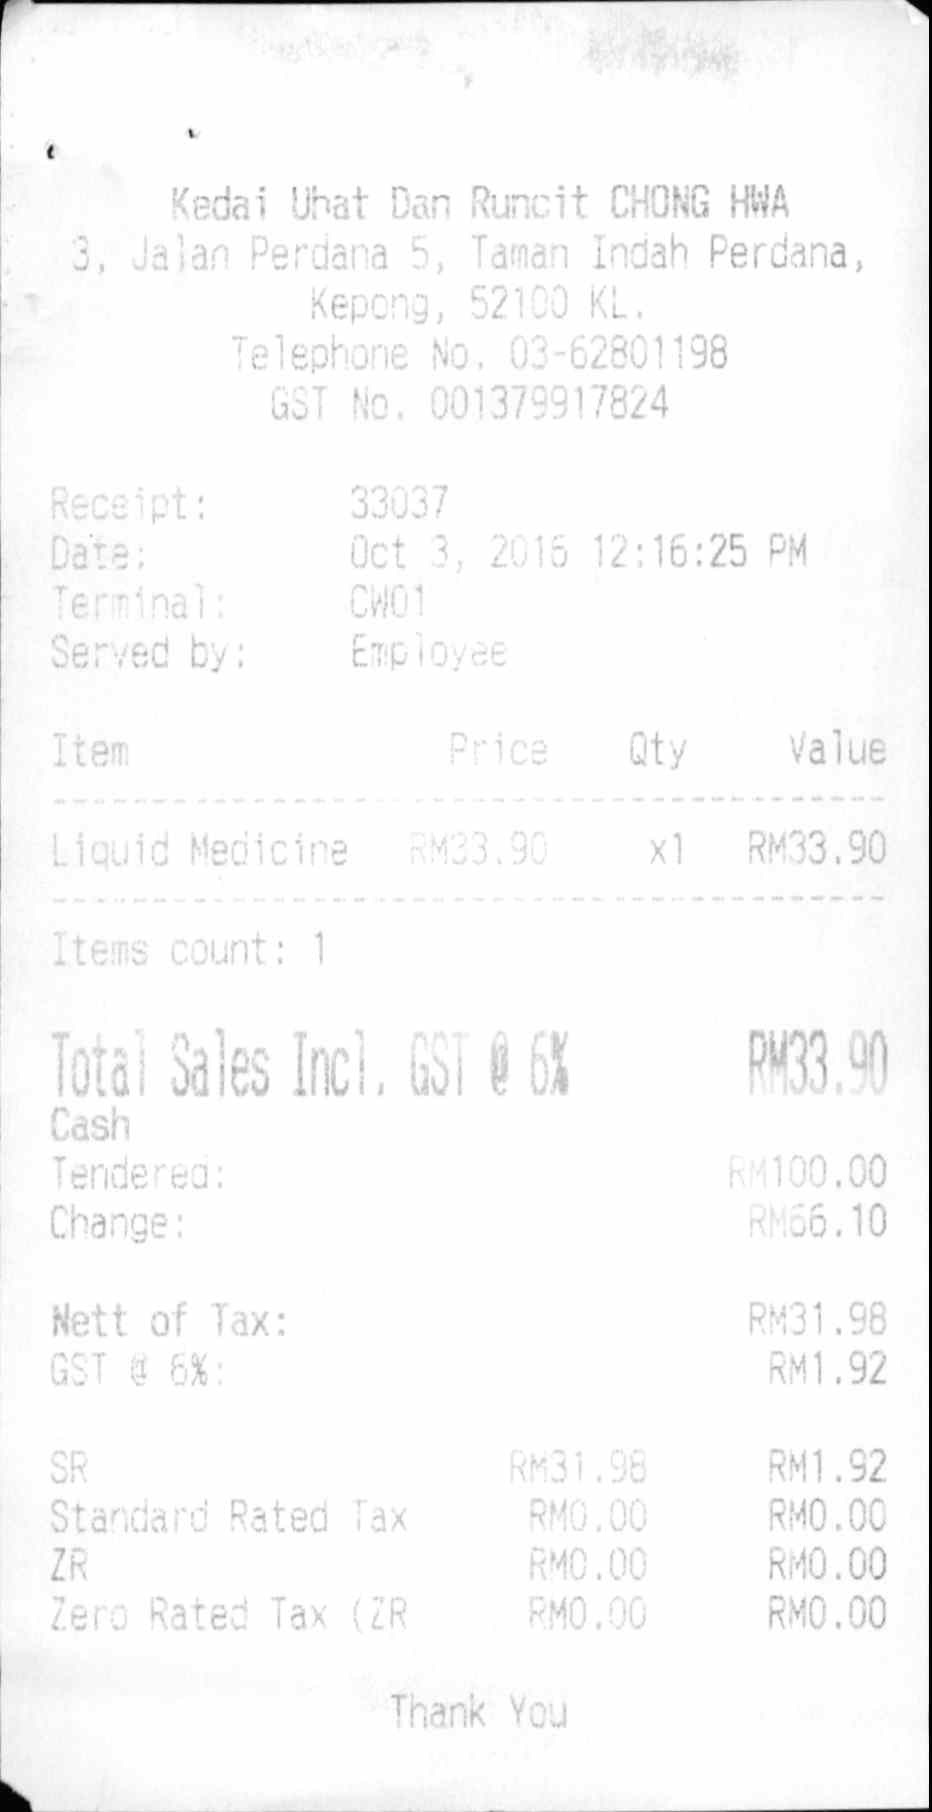
KEDAI UHAT DAN RUNCIT CHONG HWA
3, JALAN PERDANA 5, TAMAN INDAH PERDANA,
KEPONG, 52100 KL.
TELEPHONE NO. 03-62801198
GST NO. 001379917824
RECEIPT:
33037
DATE:
OCT 3, 2016 12:16:25 PM
TERMINAL:
CW01
SERVED BY:
EMPLOYEE
ITEM
PRICE
QTY
VALUE
LIQUID MEDICINE
RM33.90
X1
RM33.90
ITEMS COUNT: 1
TOTAL SALES INCL, GST @ 6%
RM33.90
CASH
TENDERED:
RM100.00
CHANGE:
RM66.10
NETT OF TAX:
RM31.98
GST @ 6%
RM1.92
SR
RM31.98
RM1.92
STANDARD RATED TAX
RM0.00
RM0.00
ZR
RM0.00
RM0.00
ZERO RATED TAX (ZR
RM0.00
RM0.00
THANK YOU